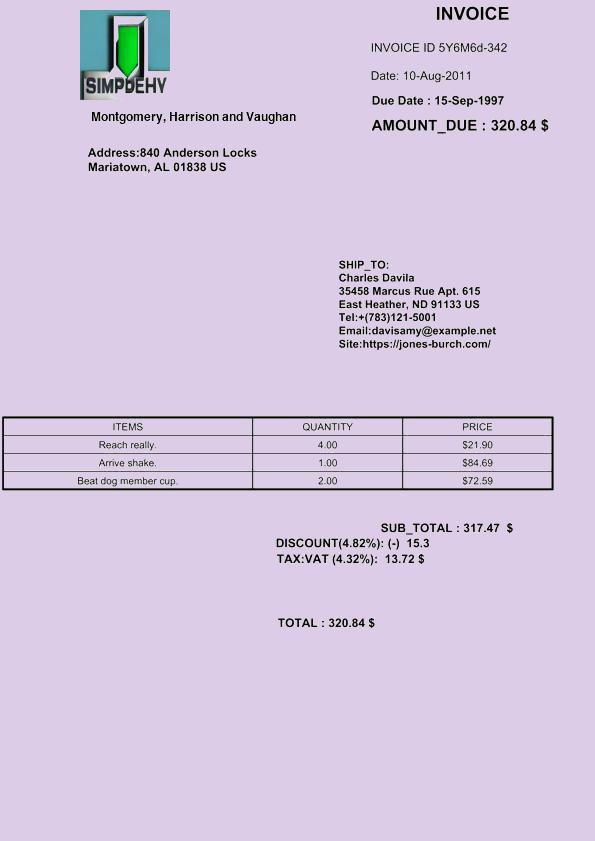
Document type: Invoice